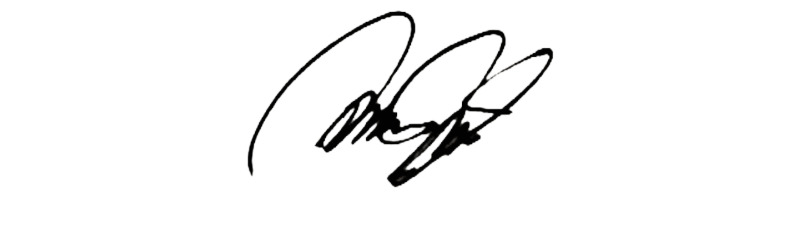
Signature of: ahmed haitham